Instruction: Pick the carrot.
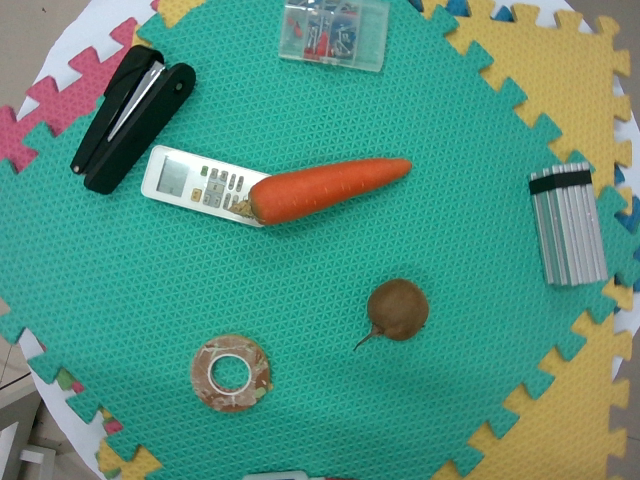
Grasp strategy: vertical